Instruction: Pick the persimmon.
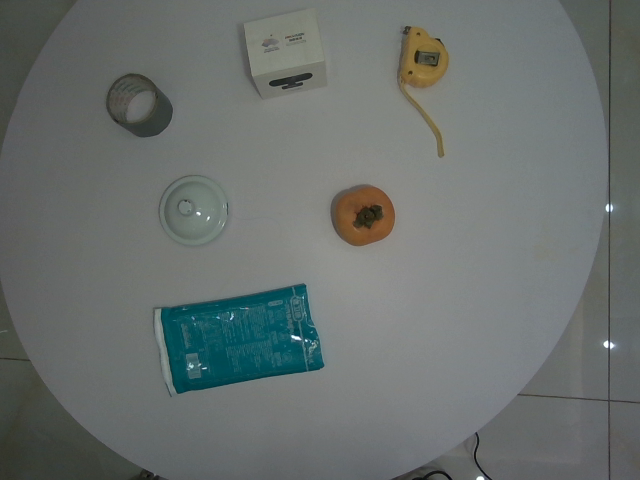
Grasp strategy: vertical